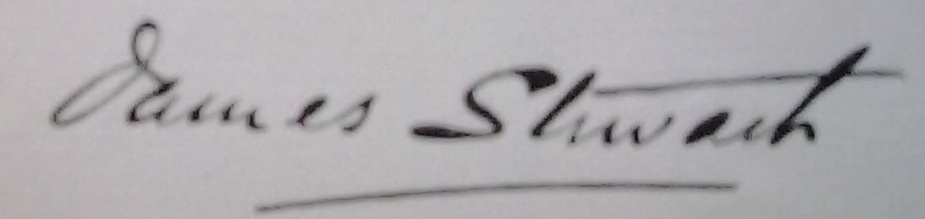
Signature of: james stewart